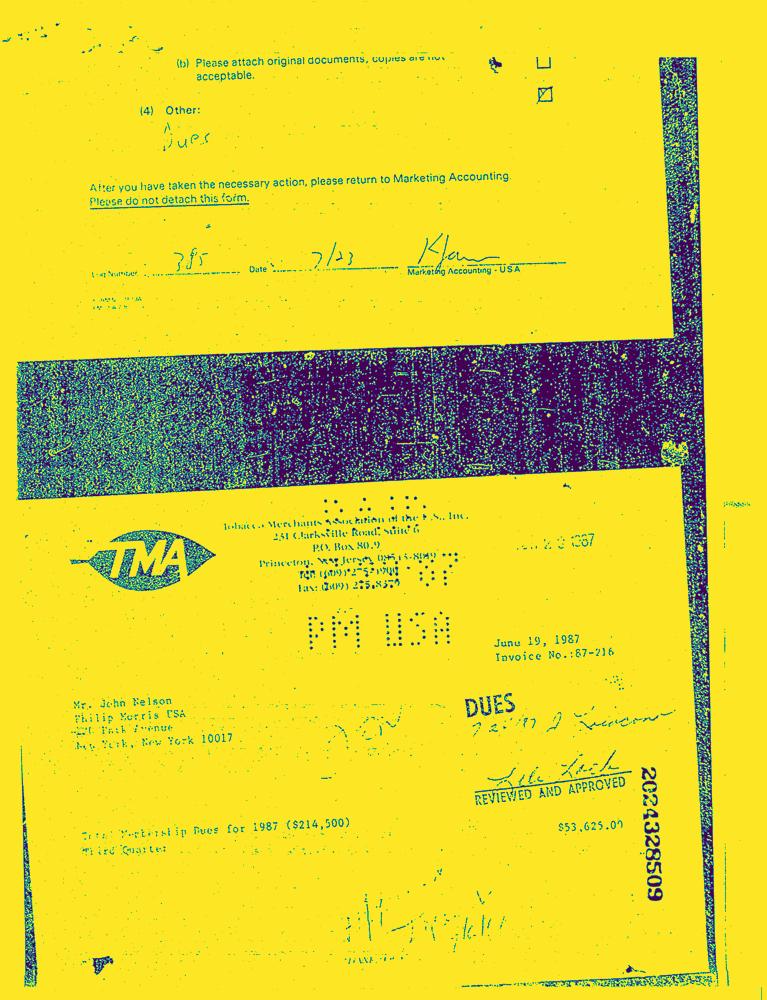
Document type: Invoice-Doc